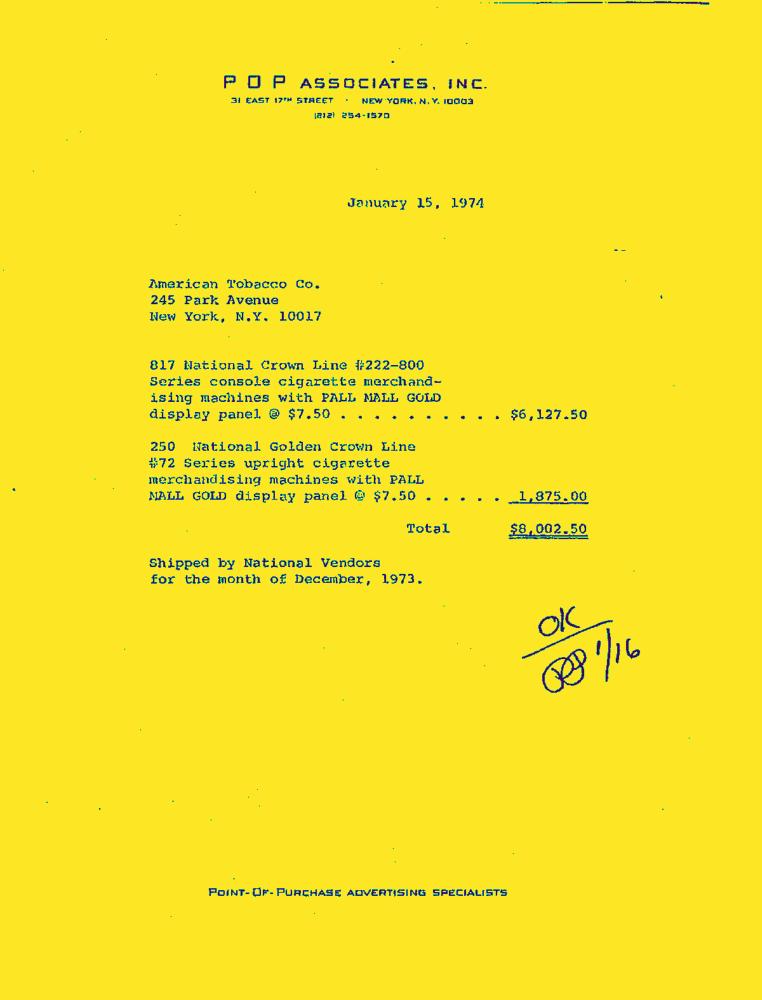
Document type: Invoice-Doc